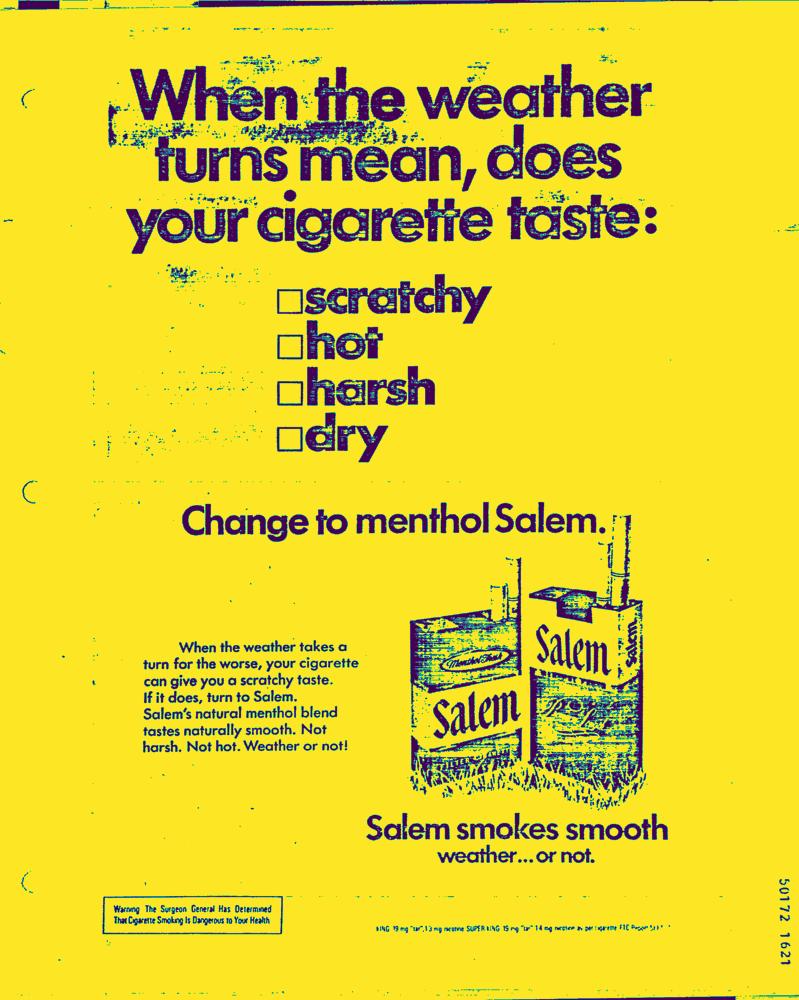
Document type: AD